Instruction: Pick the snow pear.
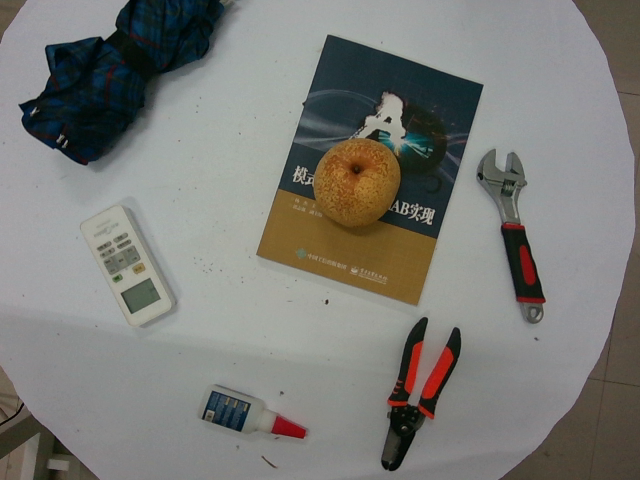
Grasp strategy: vertical